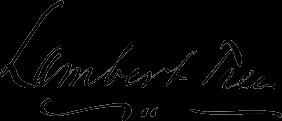
Signature of: lambert tree